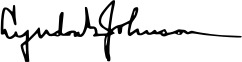
Signature of: lyndon b johnson